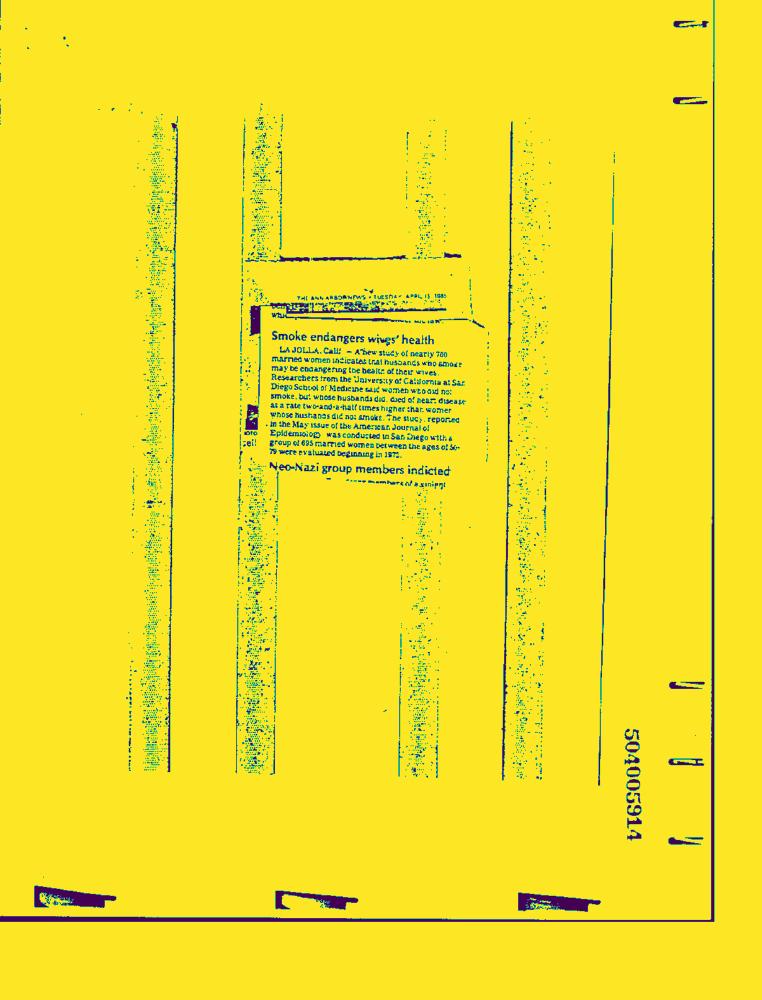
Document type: News-Article